Question: What do the imaging results show?
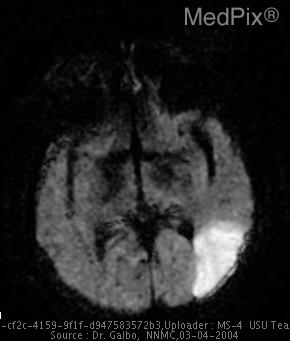
Answer: The imaging shows Noncontrast CT shows hypodensity in L parietal lobe with no visible compression of other structures.  No hyperdens or hemorrhagic areas are noted.

MRI DWI image shows hyperintense signal within same area demonstrating restricted diffusion of water molecules. DWI image from MRI shows hyperintense signal within same area demonstrating restricted diffusion of water molecules..